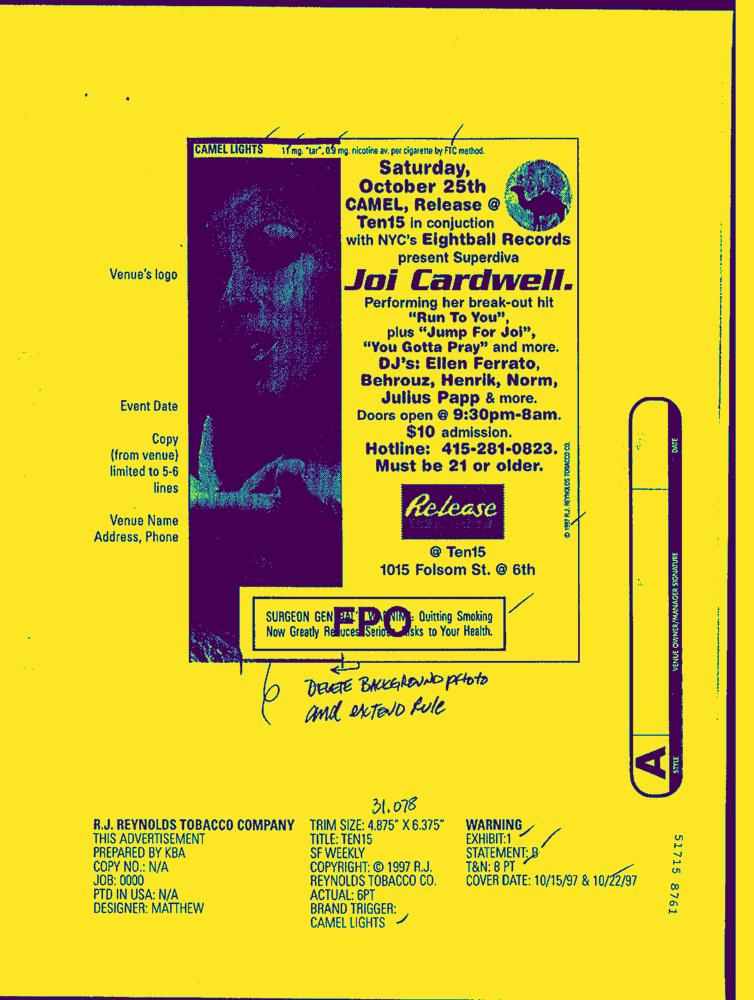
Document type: AD